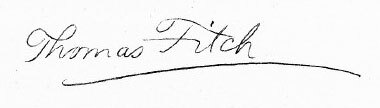
Signature of: thomas fitch